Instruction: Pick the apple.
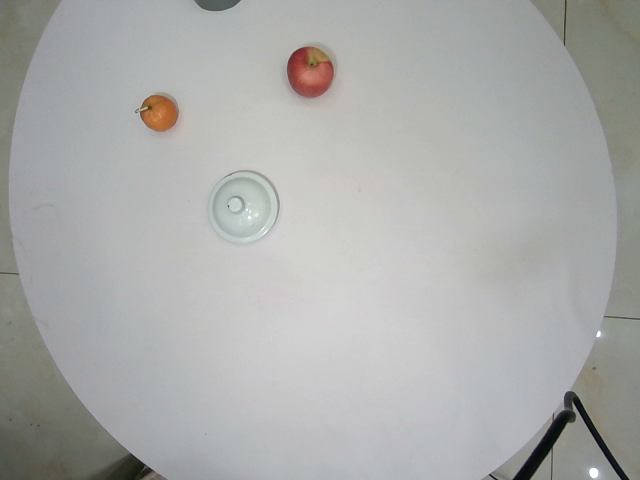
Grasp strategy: vertical